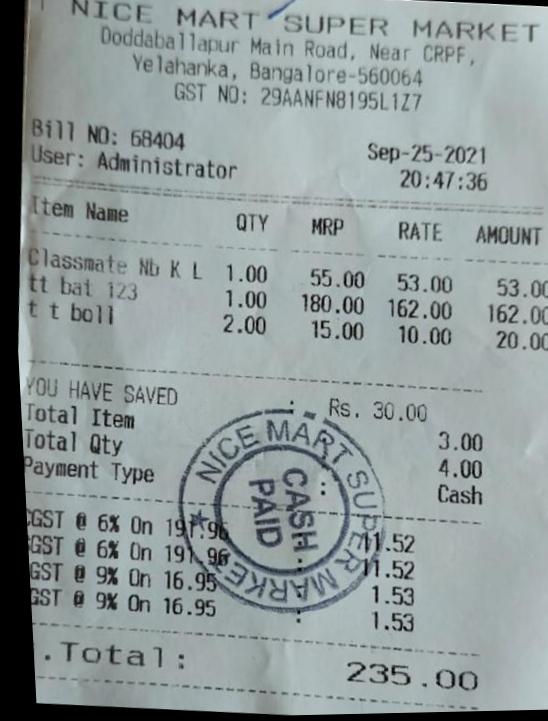
gt_parse: criticals: name: Total
price: 235.00
store: NICE MART SUPER MARKET